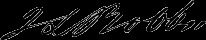
Signature of: john stough bobbs